Can you pull out the amount in words, numerical amount, payee's name, date of the cheque, and the bank's name from the image?
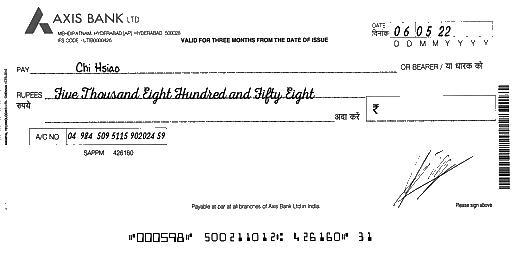
amt_in_words: Five Thousand Eight Hundred and Fifty Eight
amt_in_figures:
payee_name: Chi Hsiao
bank_name: AXIS BANK
cheque_date: 06/05/22